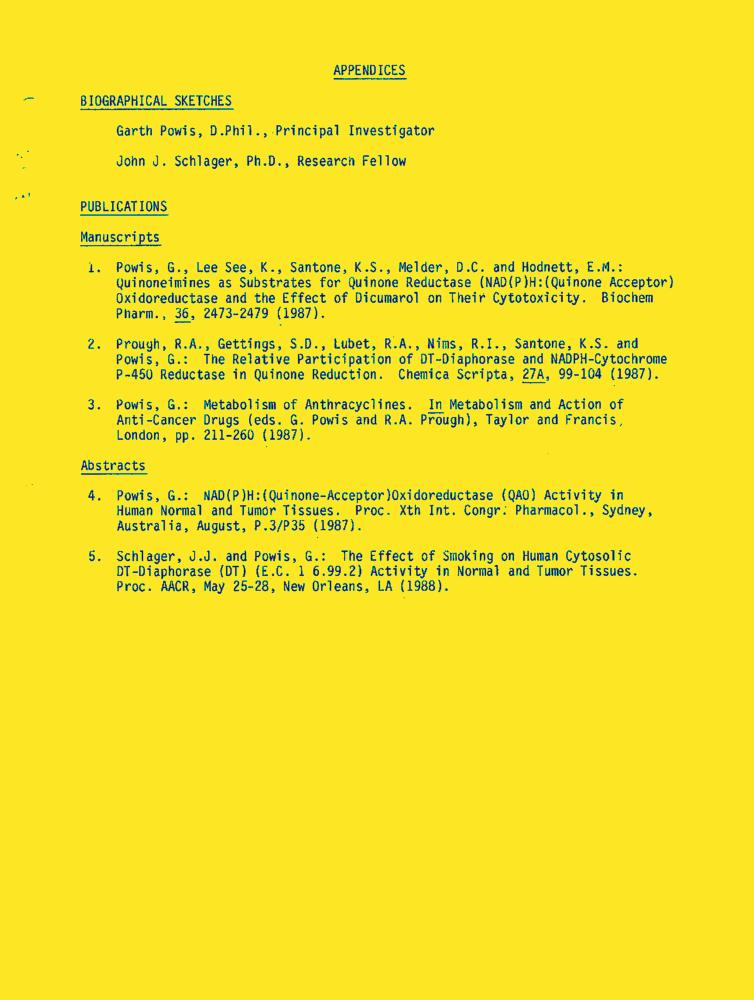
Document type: Resume-Doc